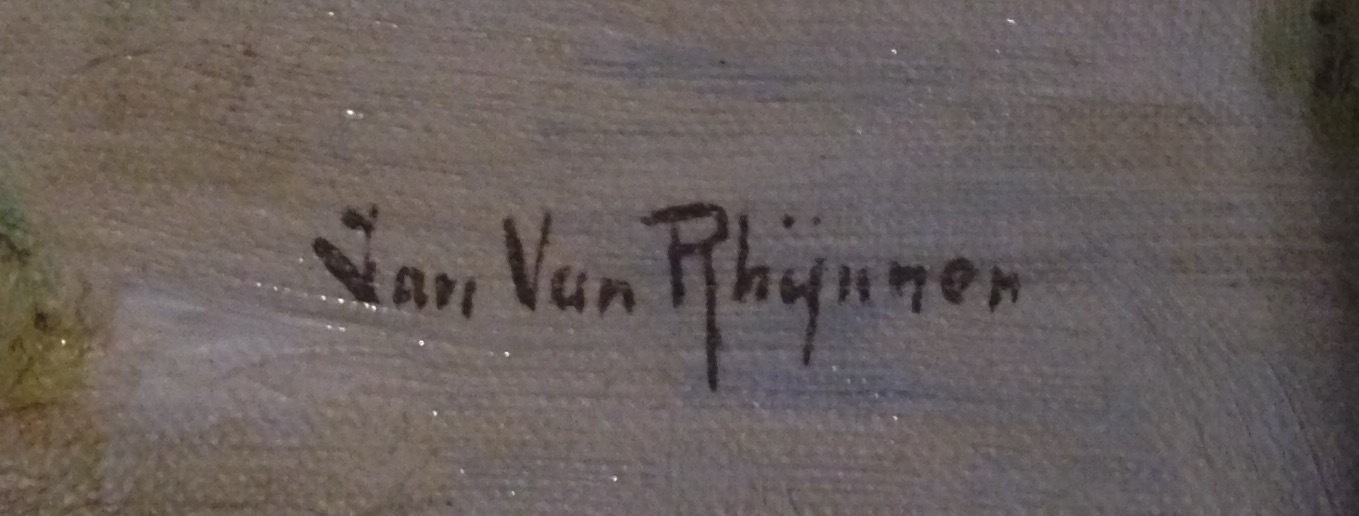
Signature of: jan van rhijnnen